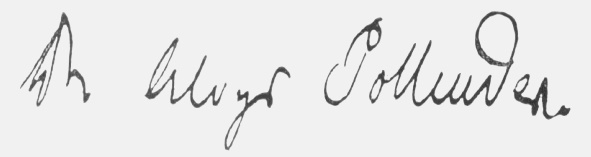
Signature of: aloys pollender